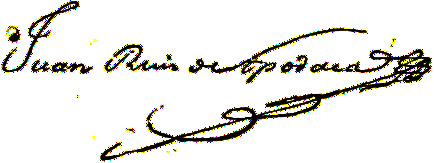
Signature of: juan ruiz de apodaca 1st count of venadito